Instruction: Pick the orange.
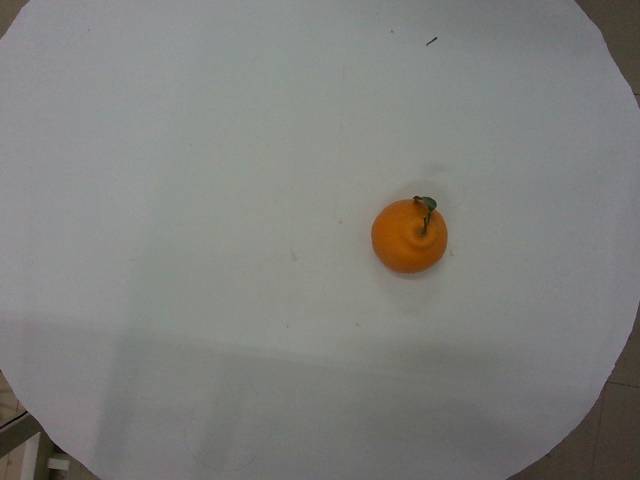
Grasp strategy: vertical